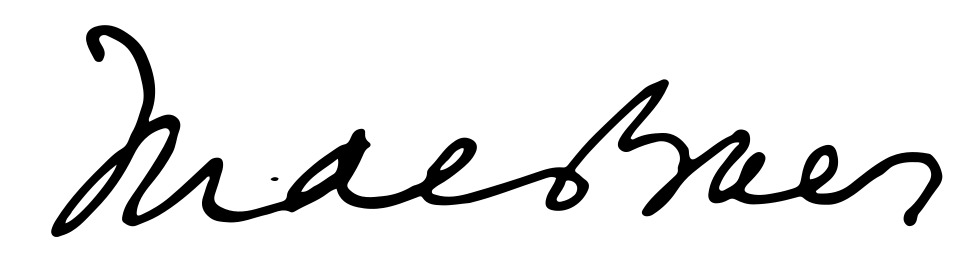
Signature of: marcel de baer